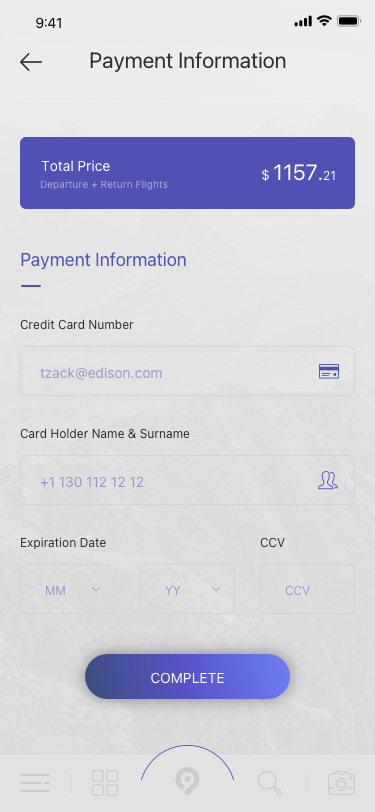
Text in this UI design:
Total Price
Departure + Return Flights
$ 1157.21
COMPLETE
Payment Information
tzack@edison.com
Credit Card Number
Payment Information
+1 130 112 12 12
Card Holder Name & Surname
CCV
YY
MM
Expiration Date
CCV